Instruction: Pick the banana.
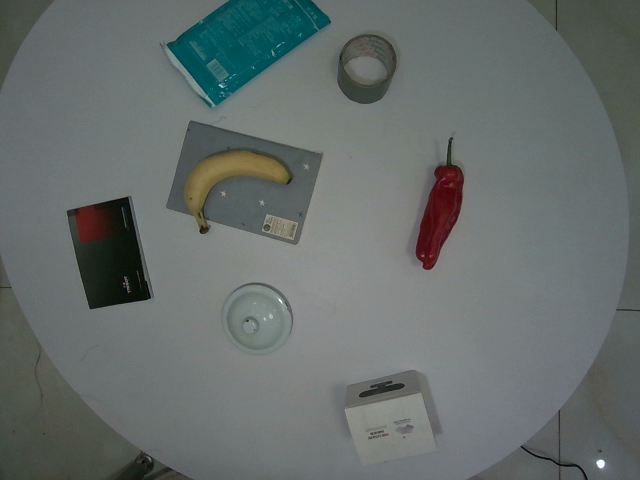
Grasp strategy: vertical